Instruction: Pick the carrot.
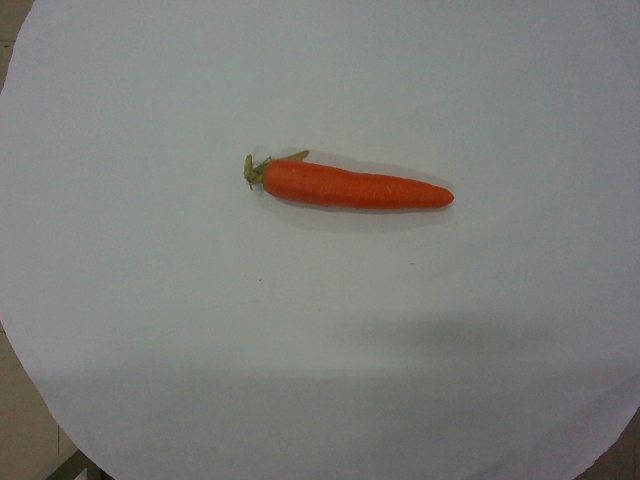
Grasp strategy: vertical